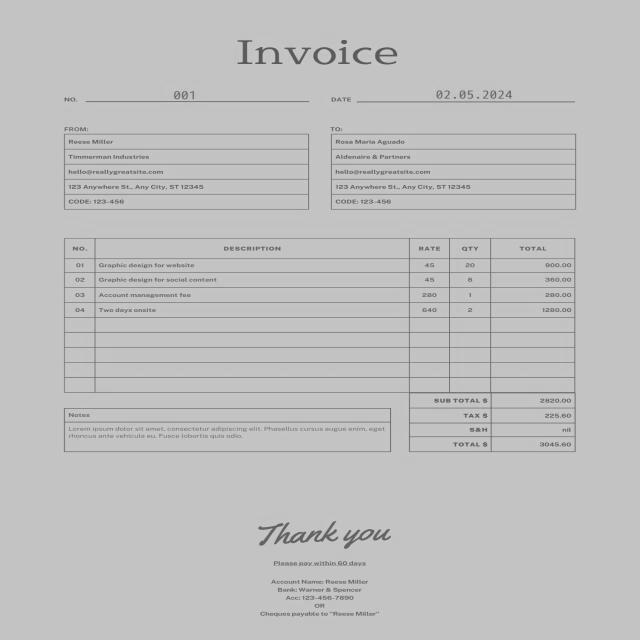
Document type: Invoice